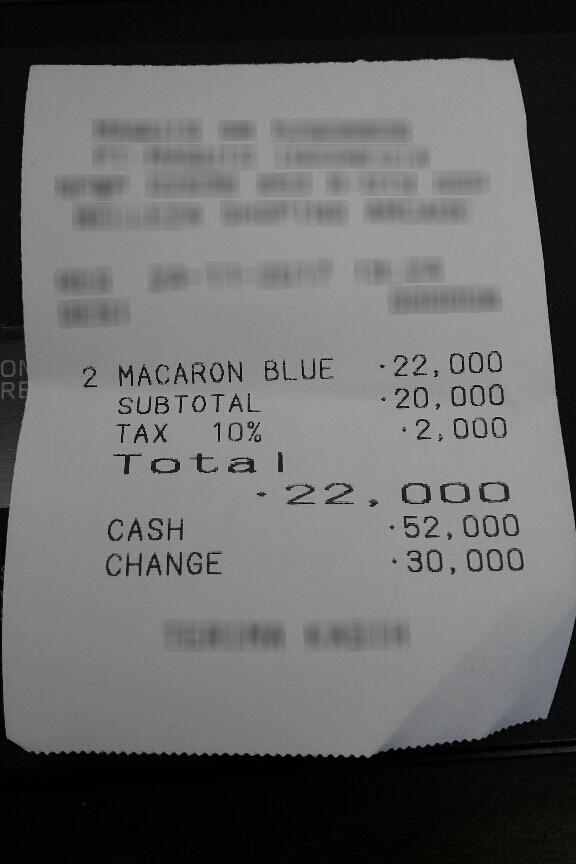
Number of items: 3
Subtotal: 20,000
Tax: 2,000
Total: 22,000
OCR text regions:
text: SUBTOTAL
text: 20,000
text: TAX
text: 10%
text: 2,000
text: Total
text: 22,000
text: CASH
text: 52,000
text: CHANGE
text: 30,000
text: 2
text: MACARON
text: BLUE
text: 22,000